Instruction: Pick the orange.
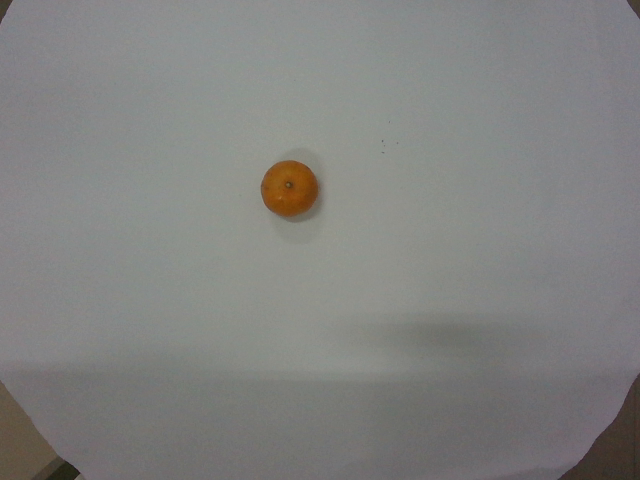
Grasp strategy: vertical